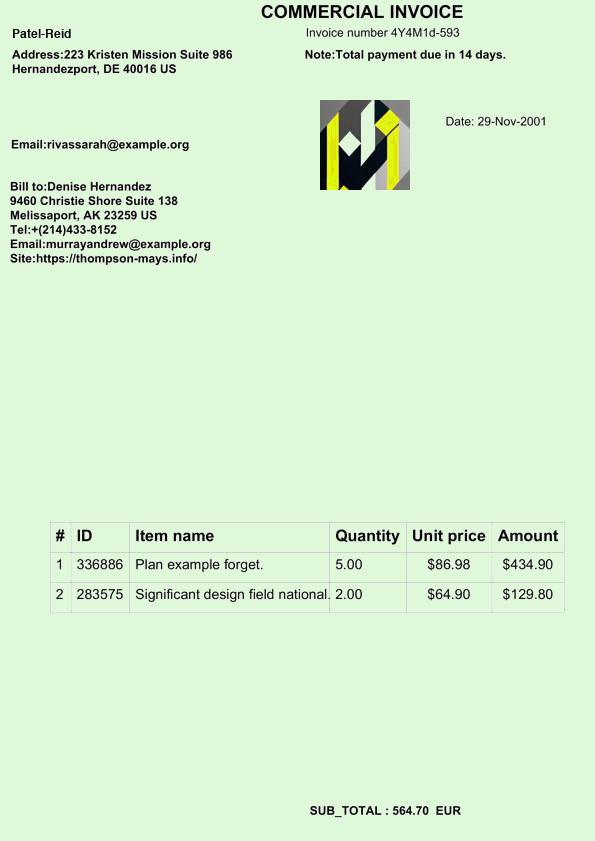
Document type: Invoice